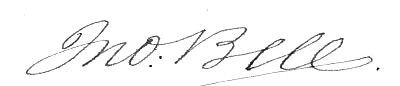
Signature of: john bell